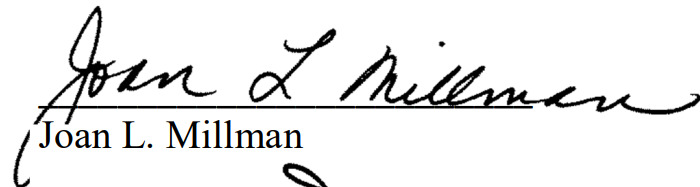
Signature of: joan millman